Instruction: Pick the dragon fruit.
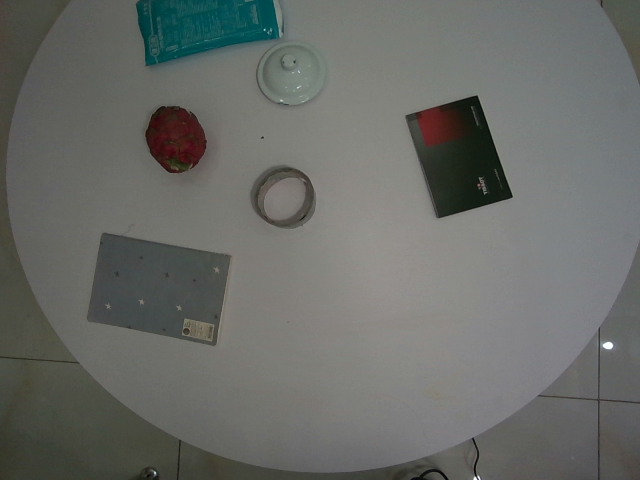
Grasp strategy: vertical